Question: Describe the condition in detail:
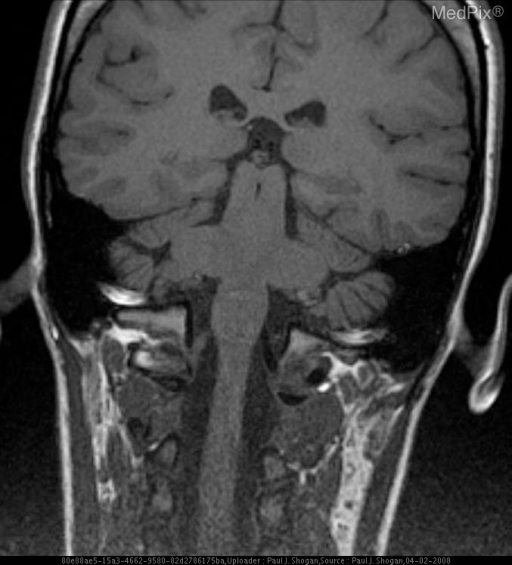
Answer: The disease is discussed as: Dissections may be spontaneous or traumatic; regardless of the etiology, the underlying pathology is the same: disruption of the intima with extravasation of blood into the vessel wall with subsequent extension of thrombus between the planes of the vessel wall (usually between the intima and media). The most common type is the subintimal dissection, although subadventitial dissections (clot extension in the plane between the media and adventitia) also occur.

Two theories exist with regard to the etiology of dissections, each of which invokes intimal injury as a final common pathway:
1). An intimal tear occurs, allowing clot propagation within the vessel wall.
2). A primary intramural hematoma develops and eventually ruptures through the intimal lining into the vessel lumen.

Traumatic dissections result from three basic mechanisms of injury:

1). Penetrating injuries, which include gunshot wounds, knife wounds, intra-oral trauma (pencils, sticks). With regard to characterizing the location of penetrating injuries, the neck is divided into three anatomic zones:
*Zone 1: below the level of the cricoid cartilage.
*Zone 2: between the level of the cricoid and the level of the mandibular angle.
*Zone 3: superior to the level of the mandibular angle.

2). Nonpenetrating injury due to spine fracture-subluxation injuries.

3). Blunt injury to the carotid arteries.

Vertebral artery dissections account for approximately 20% of cases of cervical vascular injuries and most commonly occur between the skull base and the upper cervical spine. Less commonly, the injury occurs between the vessel’s origin from the subclavian artery and the C6 foramen transversarium. Mid-cervical vertebral artery injuries occur in approximately 5% of patient with fractures involving the foramina transversaria.

Internal carotid artery dissections are the most common of all craniocervical dissections, frequently (70% of cases) involve both the cervical and petrous segments of the ICA, and usually spare the carotid bulb. Dissections involving the intracranial internal carotid artery segments, while rare, do occur.

The radiographic appearance of the contrast-opacified vertebral artery on the lateral view is as follows: the vertebral artery takes a nearly vertical course as it traverses the C6 through C3 foramina transversaria. Immediately after passing through the vertebral canal of C2, the vessel forms an inverted L and turns laterally within C2. It then exits C2 and turns cephalad to pass through the vertebral canal of C1. On exiting the transverse foramen of the atlas, it then courses sharply posteriorly along the posterior ring of C1, completing the appearance of a half square. Finally, it turns anterosuperiorly (a hairpin turn) to pierce the dura as it passes through the foramen magnum.